Question: What is the name of the tenant mentioned in the document?
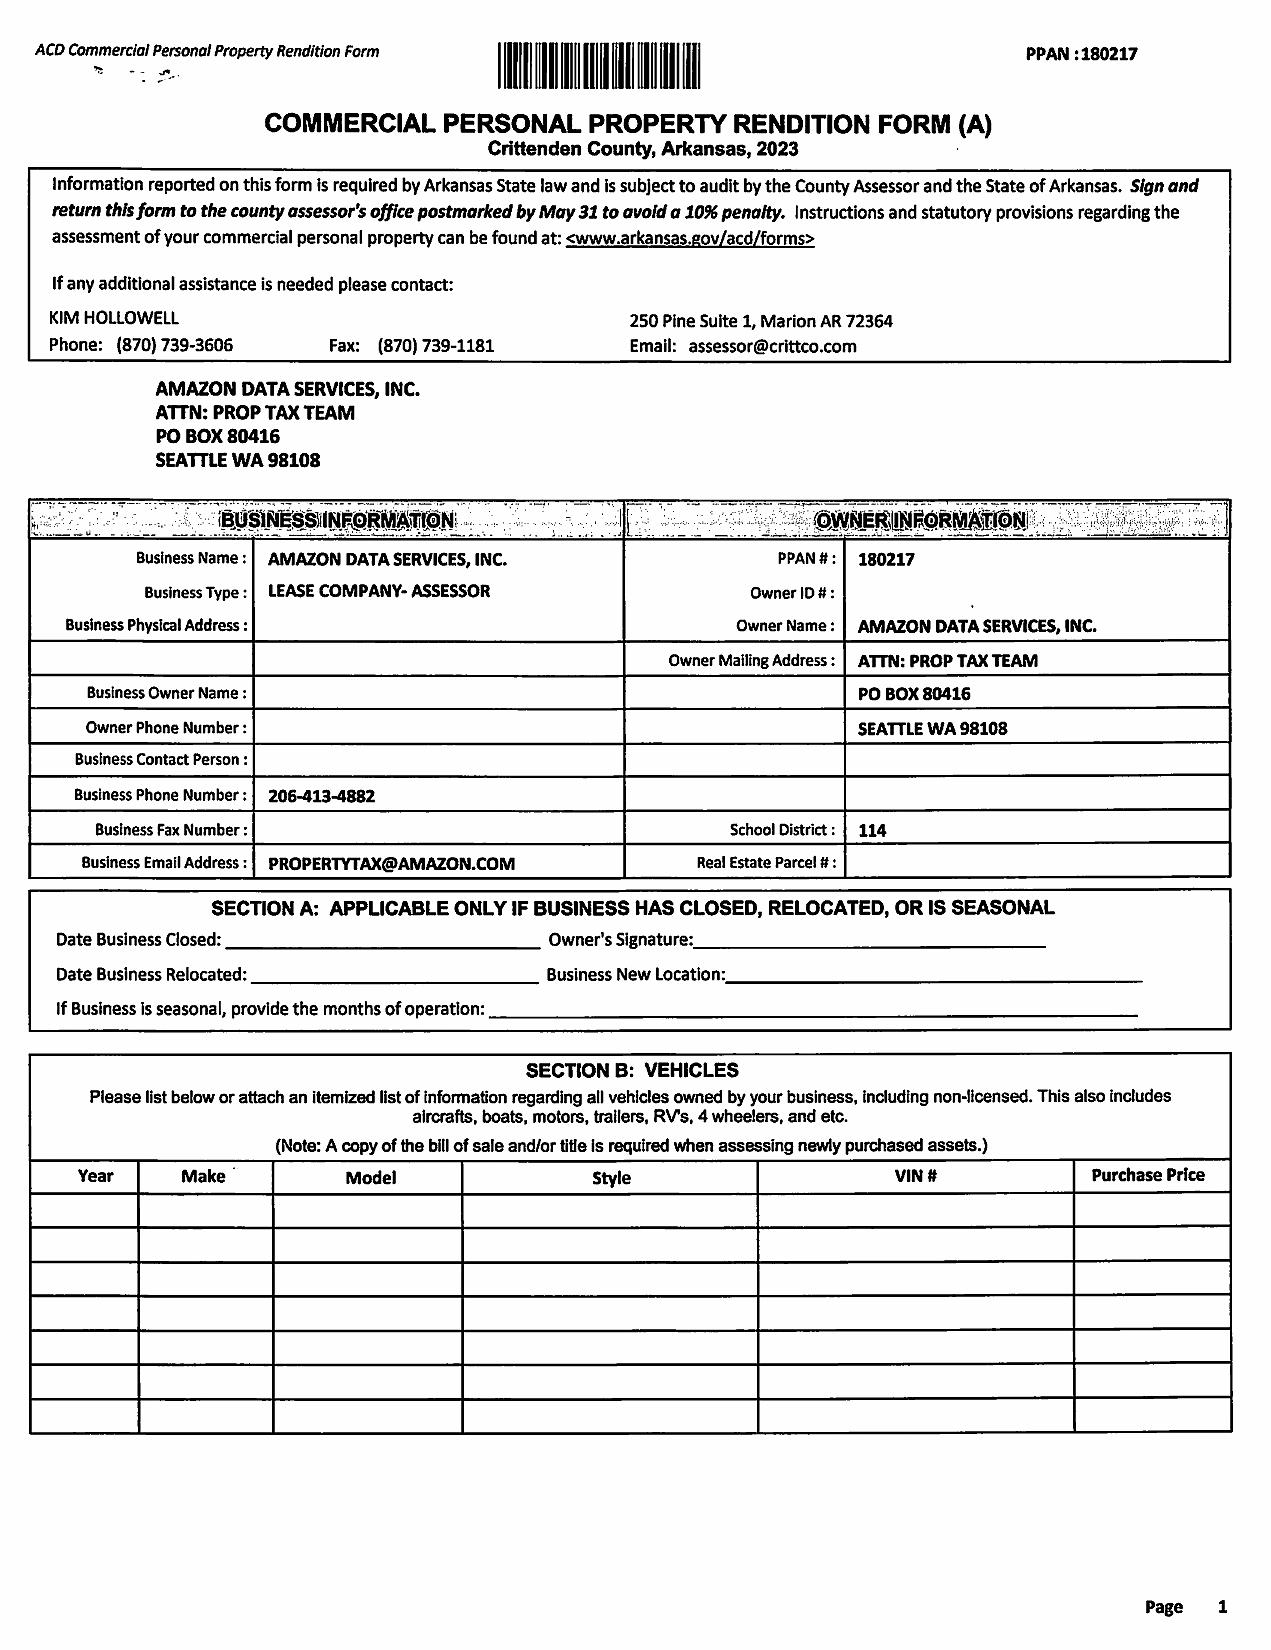
Answer: "AMAZON DATA SERVICES, INC."